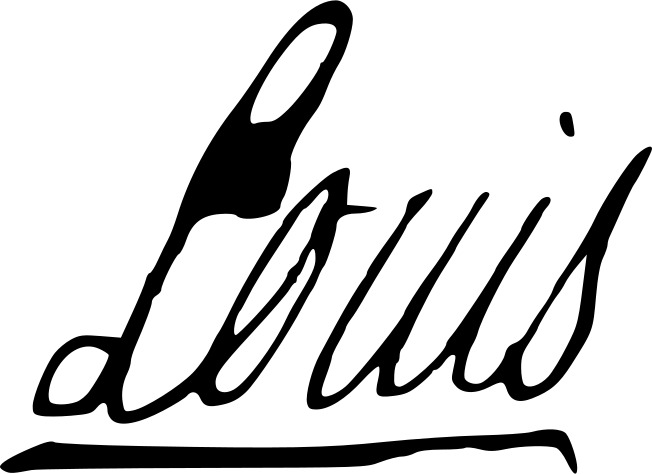
Signature of: louis xv of france